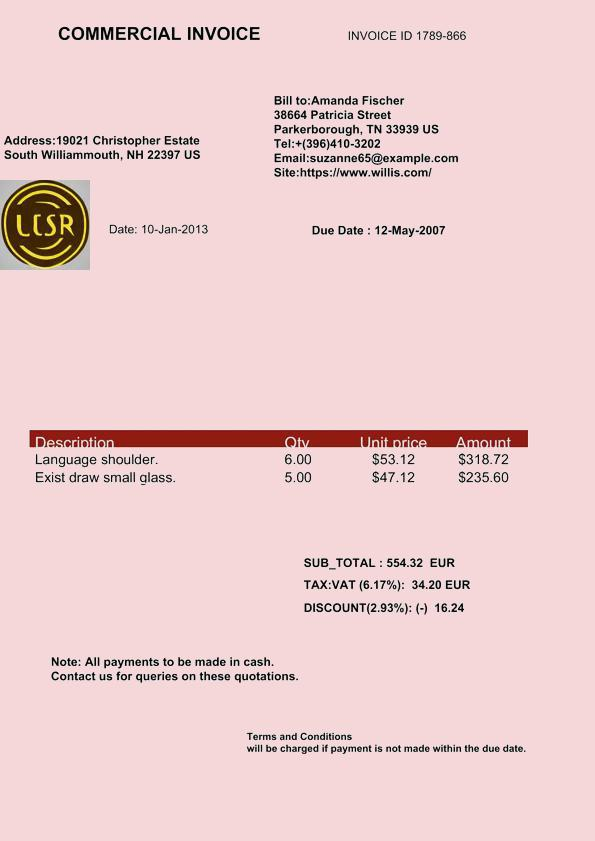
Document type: Invoice